Question: What is the name of the tenant mentioned in the document?
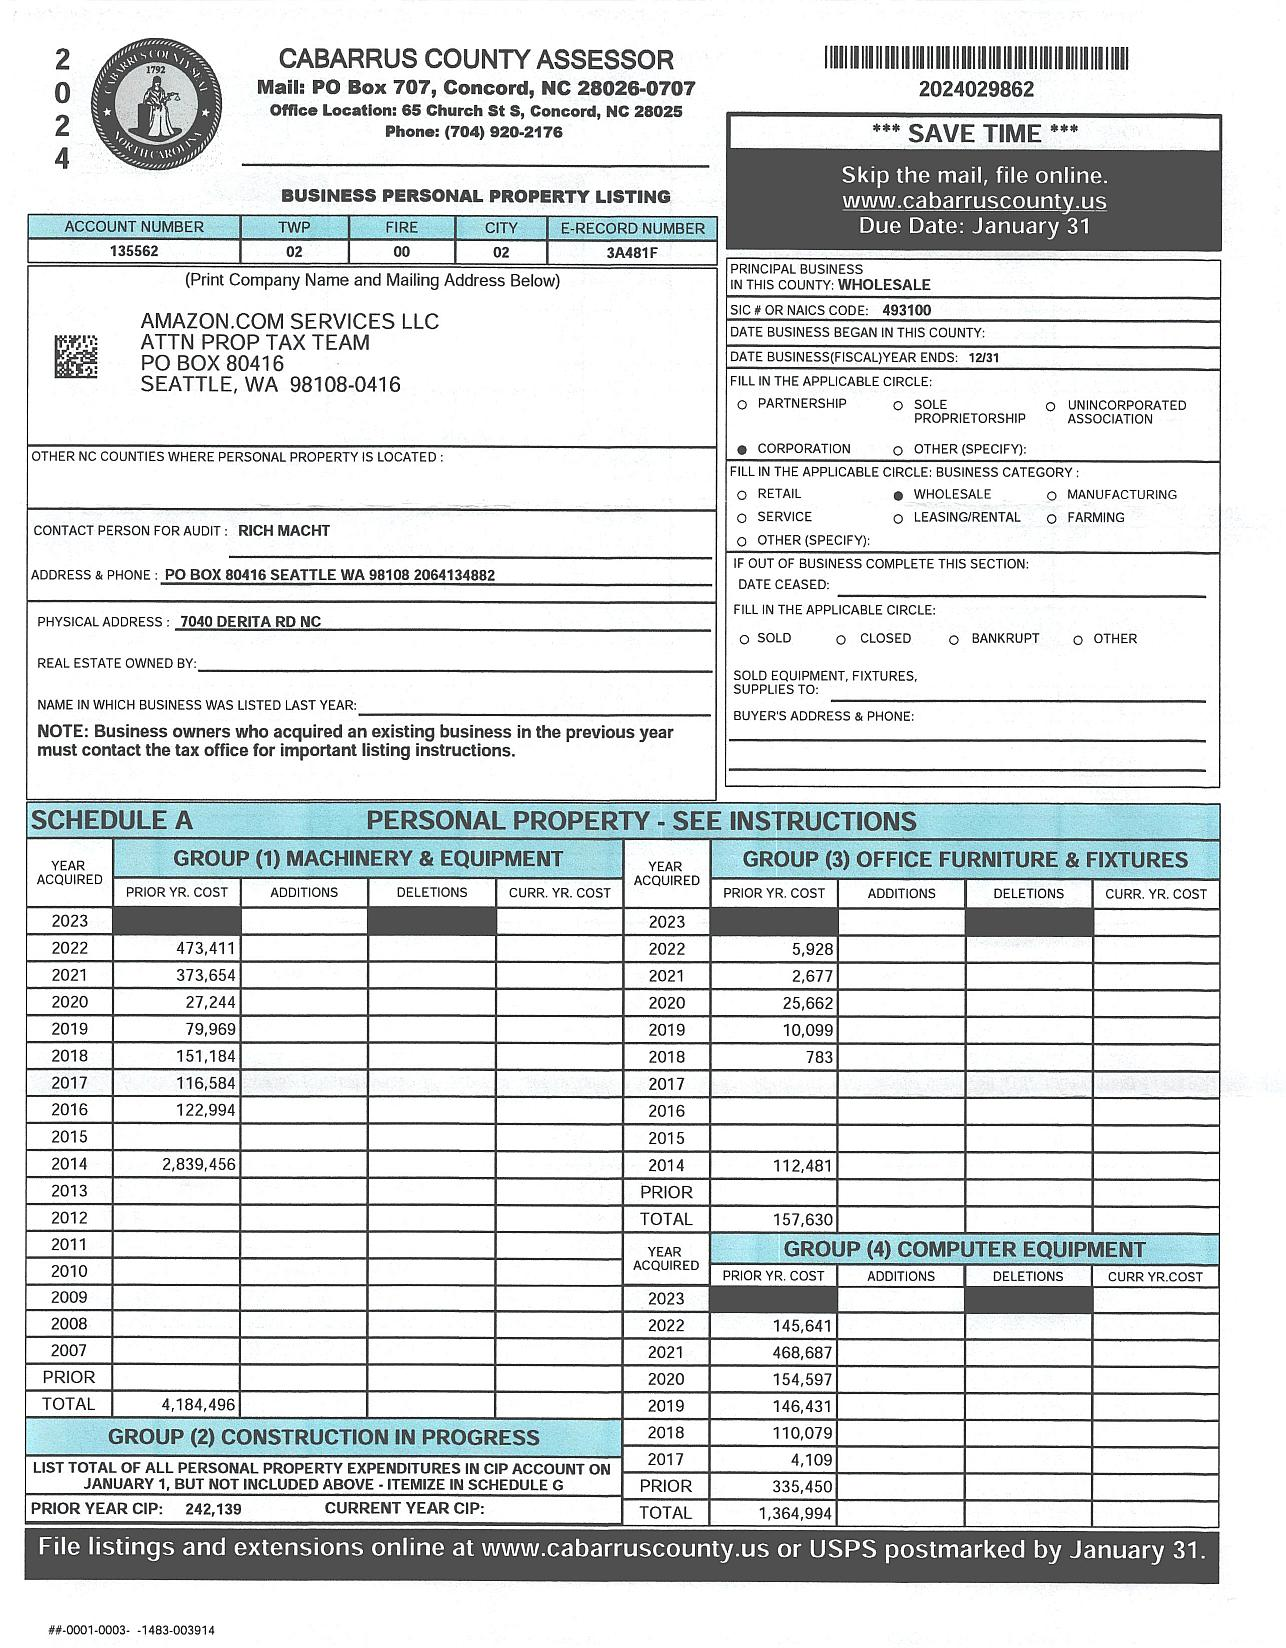
Answer: "AMAZON.COM SERVICES LLC"